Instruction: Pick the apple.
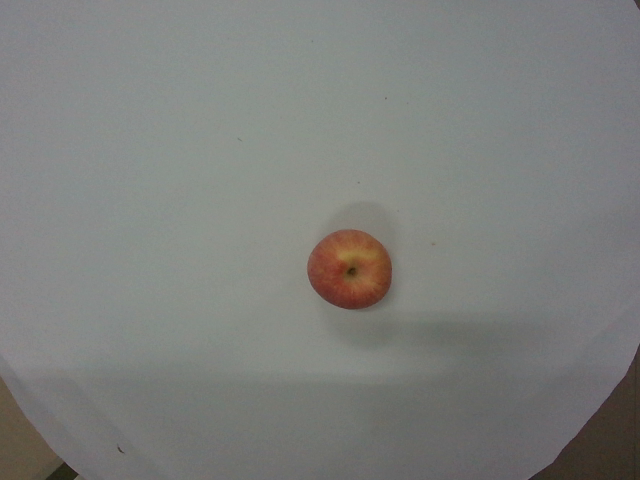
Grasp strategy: vertical